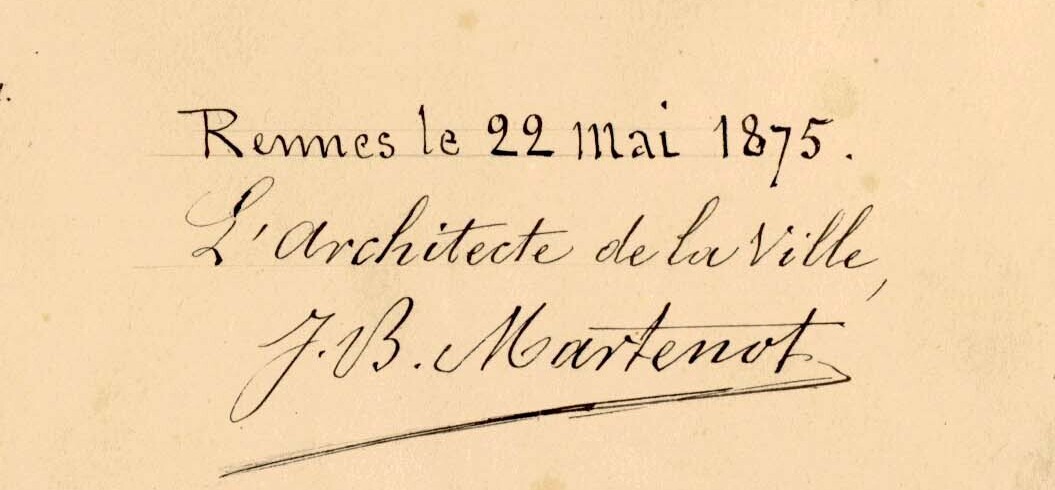
Signature of: jean baptiste martenot